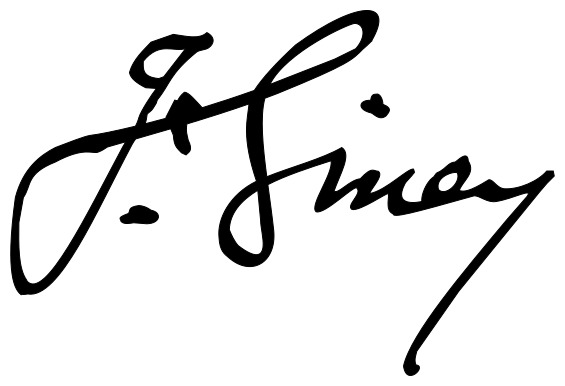
Signature of: francisco giner de los ríos